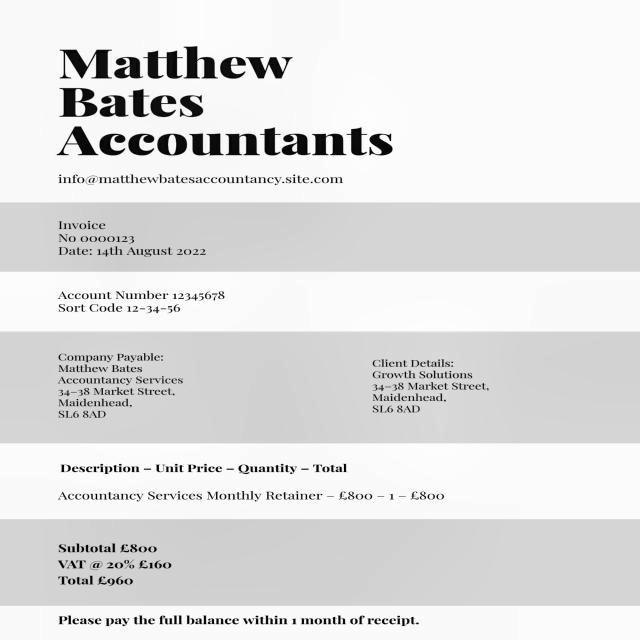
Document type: Invoice